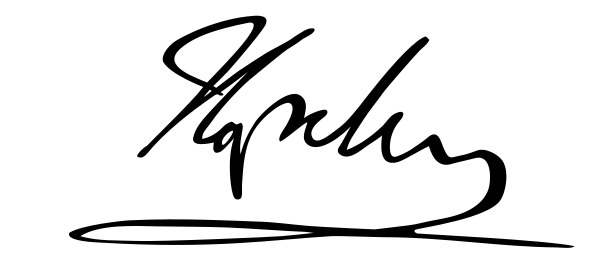
Signature of: napoleon